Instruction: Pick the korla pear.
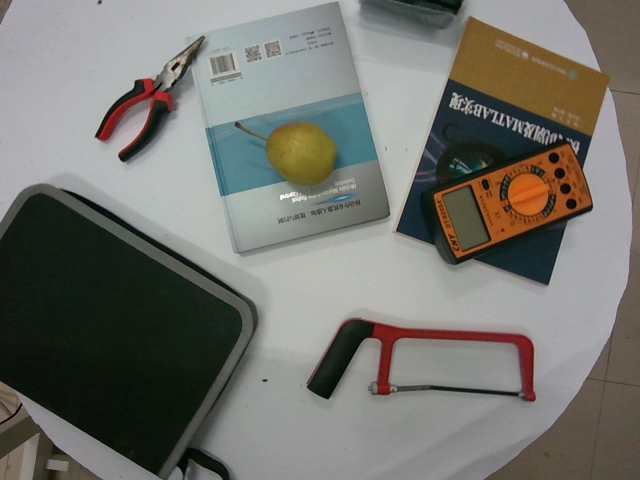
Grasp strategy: vertical